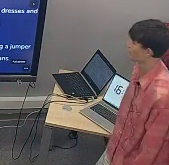
Транскрипция: What was new for you in this video? What part of Klaudas was new? Pants. Pants, yeah. What does it mean, pants? Stans. Stans, yes, but a little different.
Категория: Коммуникативные модальности
Подкатегория: Невербальное; Паравербальное
Описание действия: Педагог задает вопрос ученикам, помогая себе жестами и используя восходящую вопросительную интонацию. Просит ученика дополнить ответ и дает обратную связь.
Контекст и комментарии: 1. Контекст ДО: ученики посмотрели видео и собирались переходить к практике. 2. Реакция ПОСЛЕ: ученики следят за жестами учителя и отвечают на поставленный вопрос. 3. Педагогический смысл: действие было эффективно, так как педагог использует вопрос как инструмент активизации мышления, а не как проверку знаний. Восходящая вопросительная интонация сигнализирует об открытости к ответу и снижает страх ошибки, а жесты визуально подкрепляют вербальную реплику и направляют внимание, усиливая понимание материала.